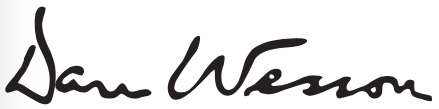
Signature of: daniel b wesson ii